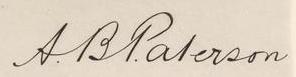
Signature of: andrew barton paterson